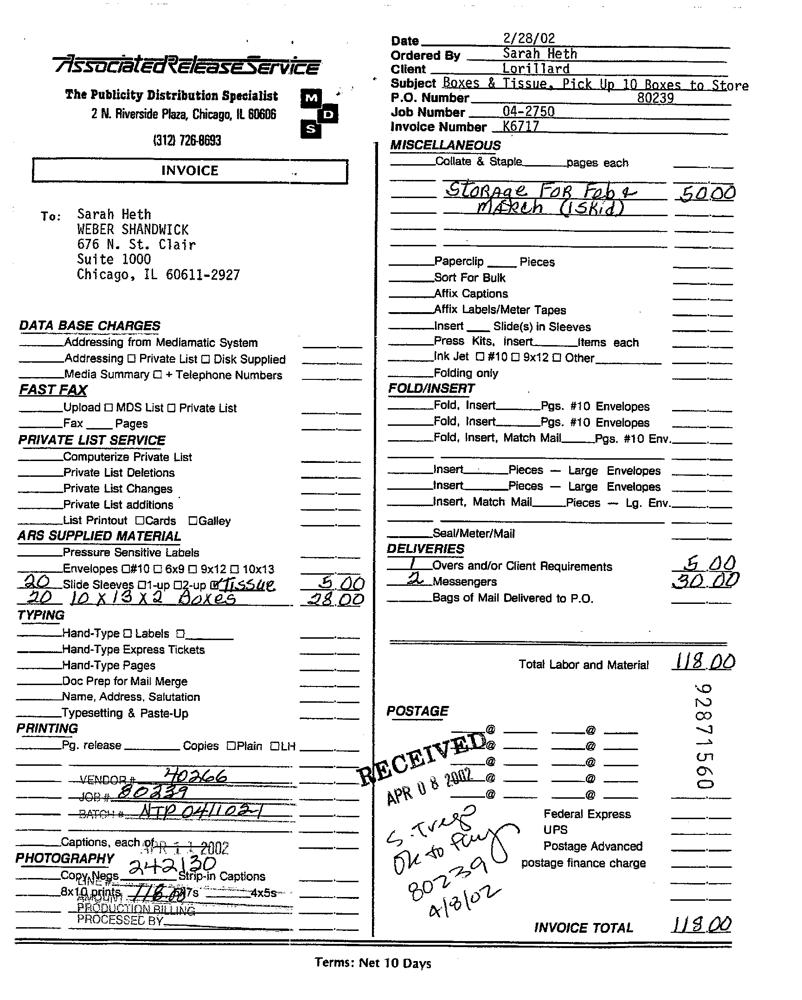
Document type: Invoice